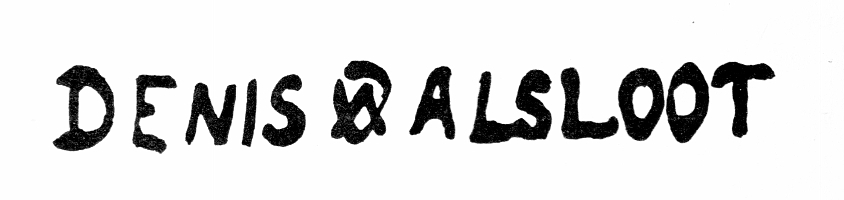
Signature of: denis van alsloot